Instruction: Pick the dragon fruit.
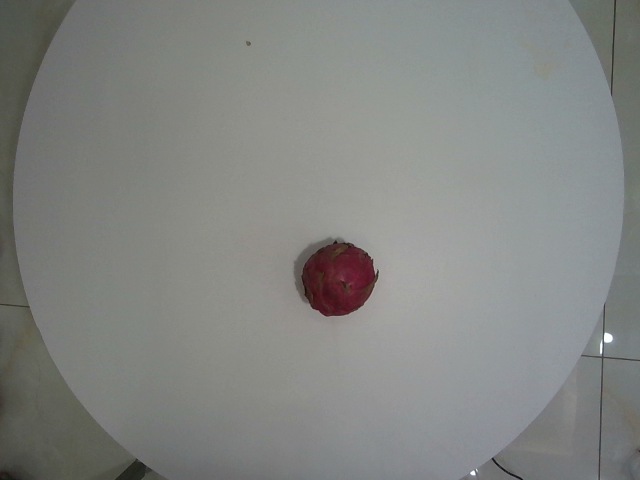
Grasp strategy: vertical